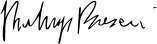
Signature of: pier luigi bersani